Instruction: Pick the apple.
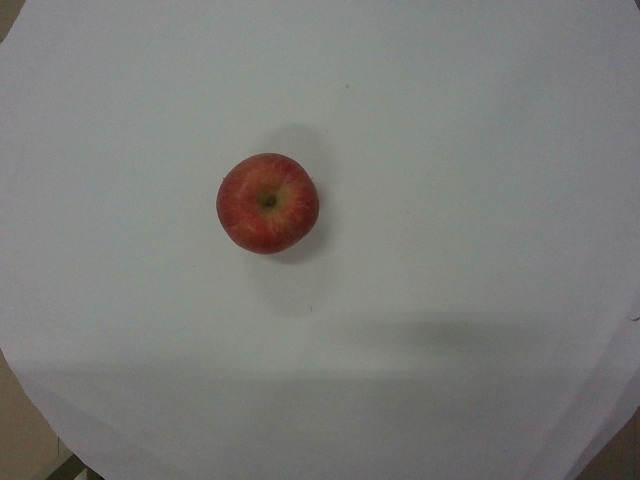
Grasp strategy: vertical